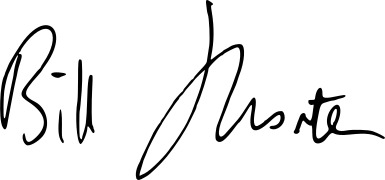
Signature of: bill shorten